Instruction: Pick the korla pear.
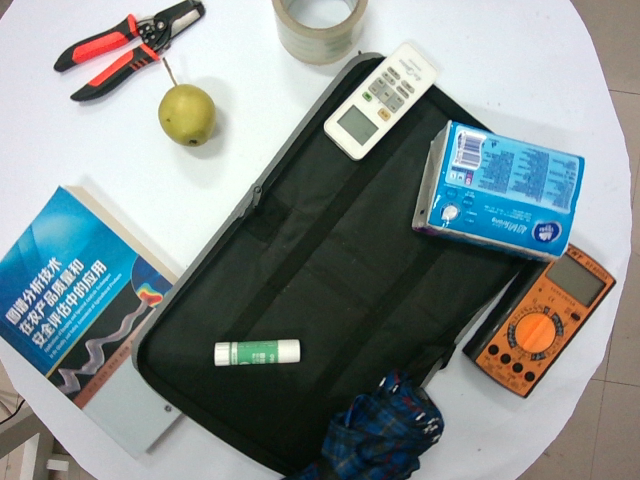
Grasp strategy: vertical